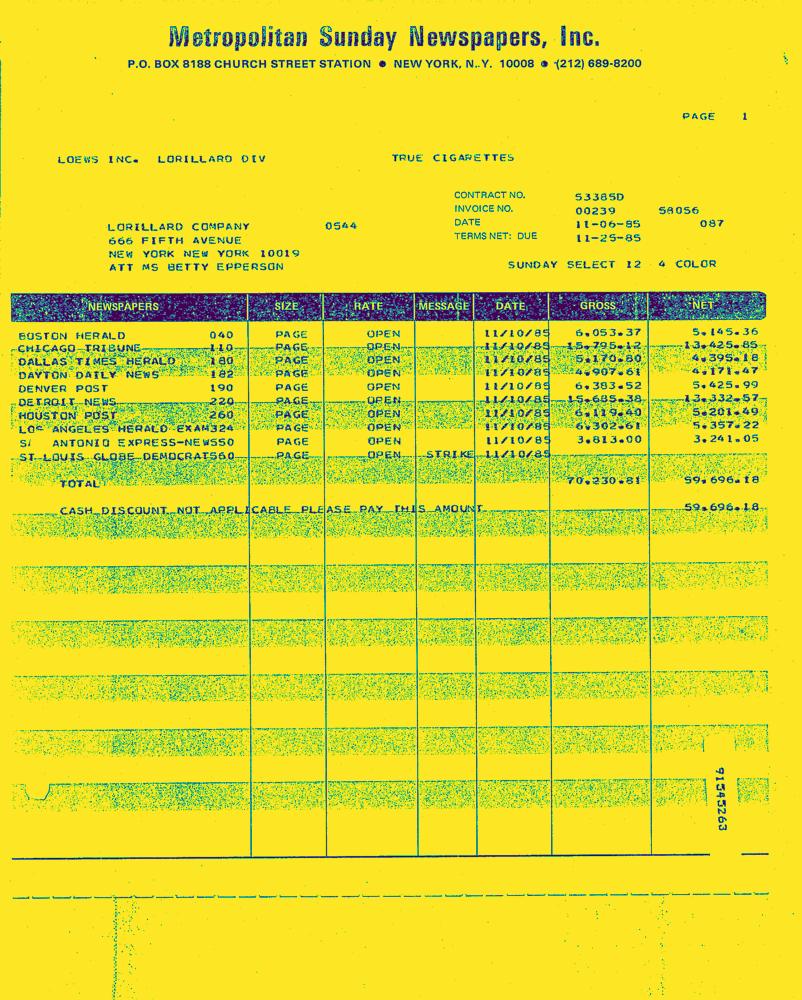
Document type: Invoice-Doc